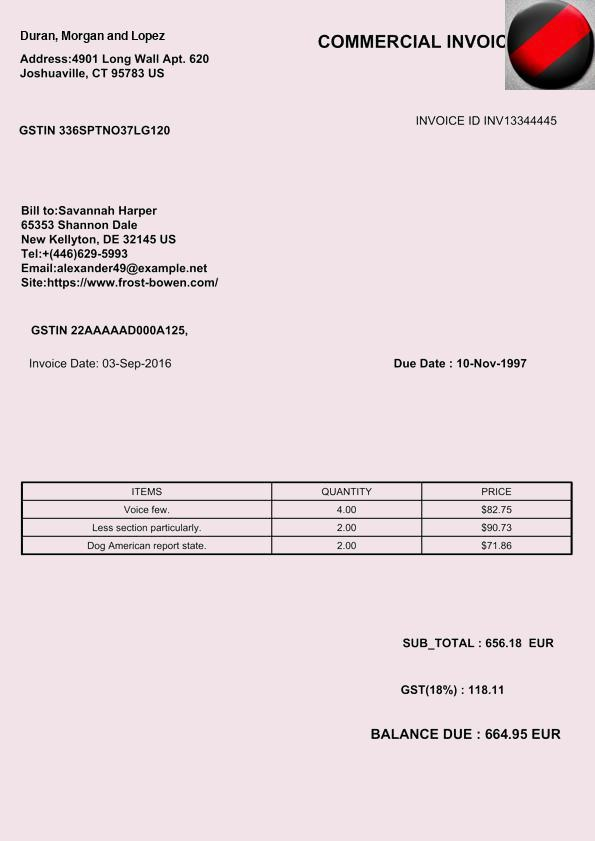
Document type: Invoice